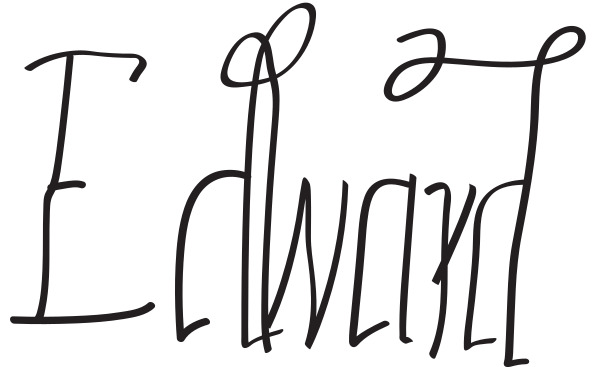
Signature of: edward vi of england